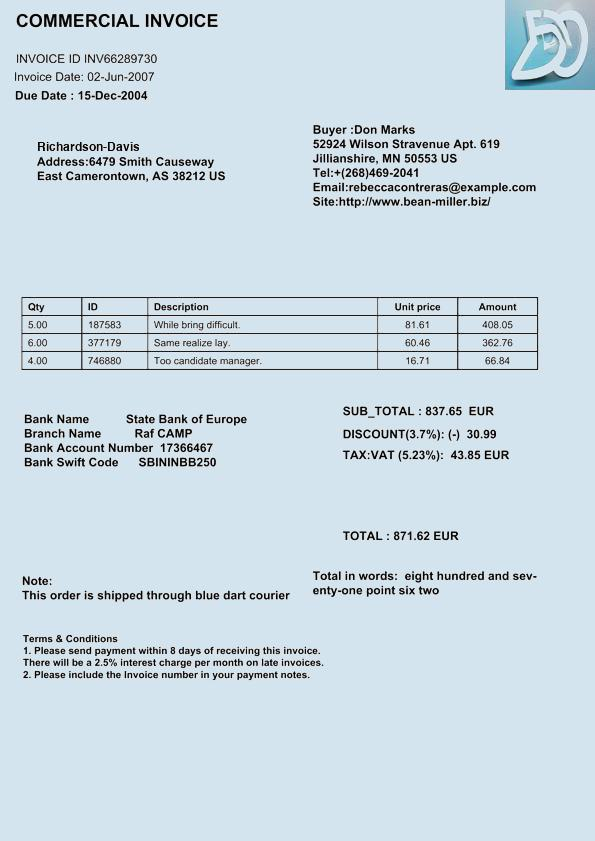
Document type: Invoice